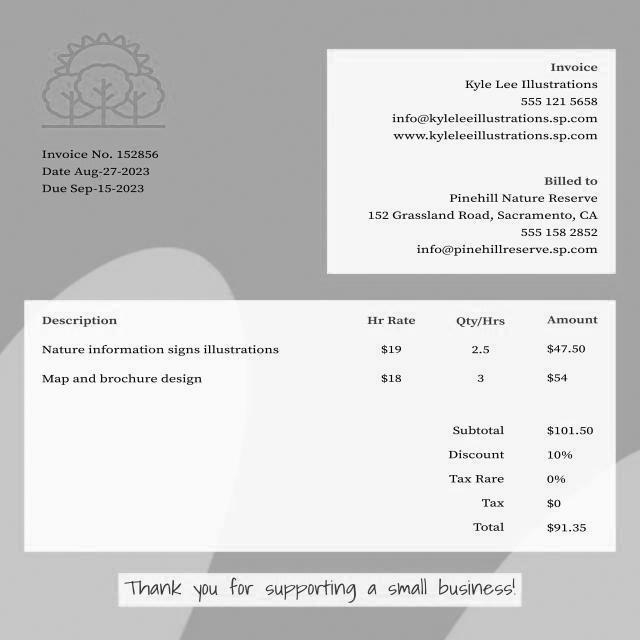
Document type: Invoice